Question: What is the earliest payment due date mentioned in the document?
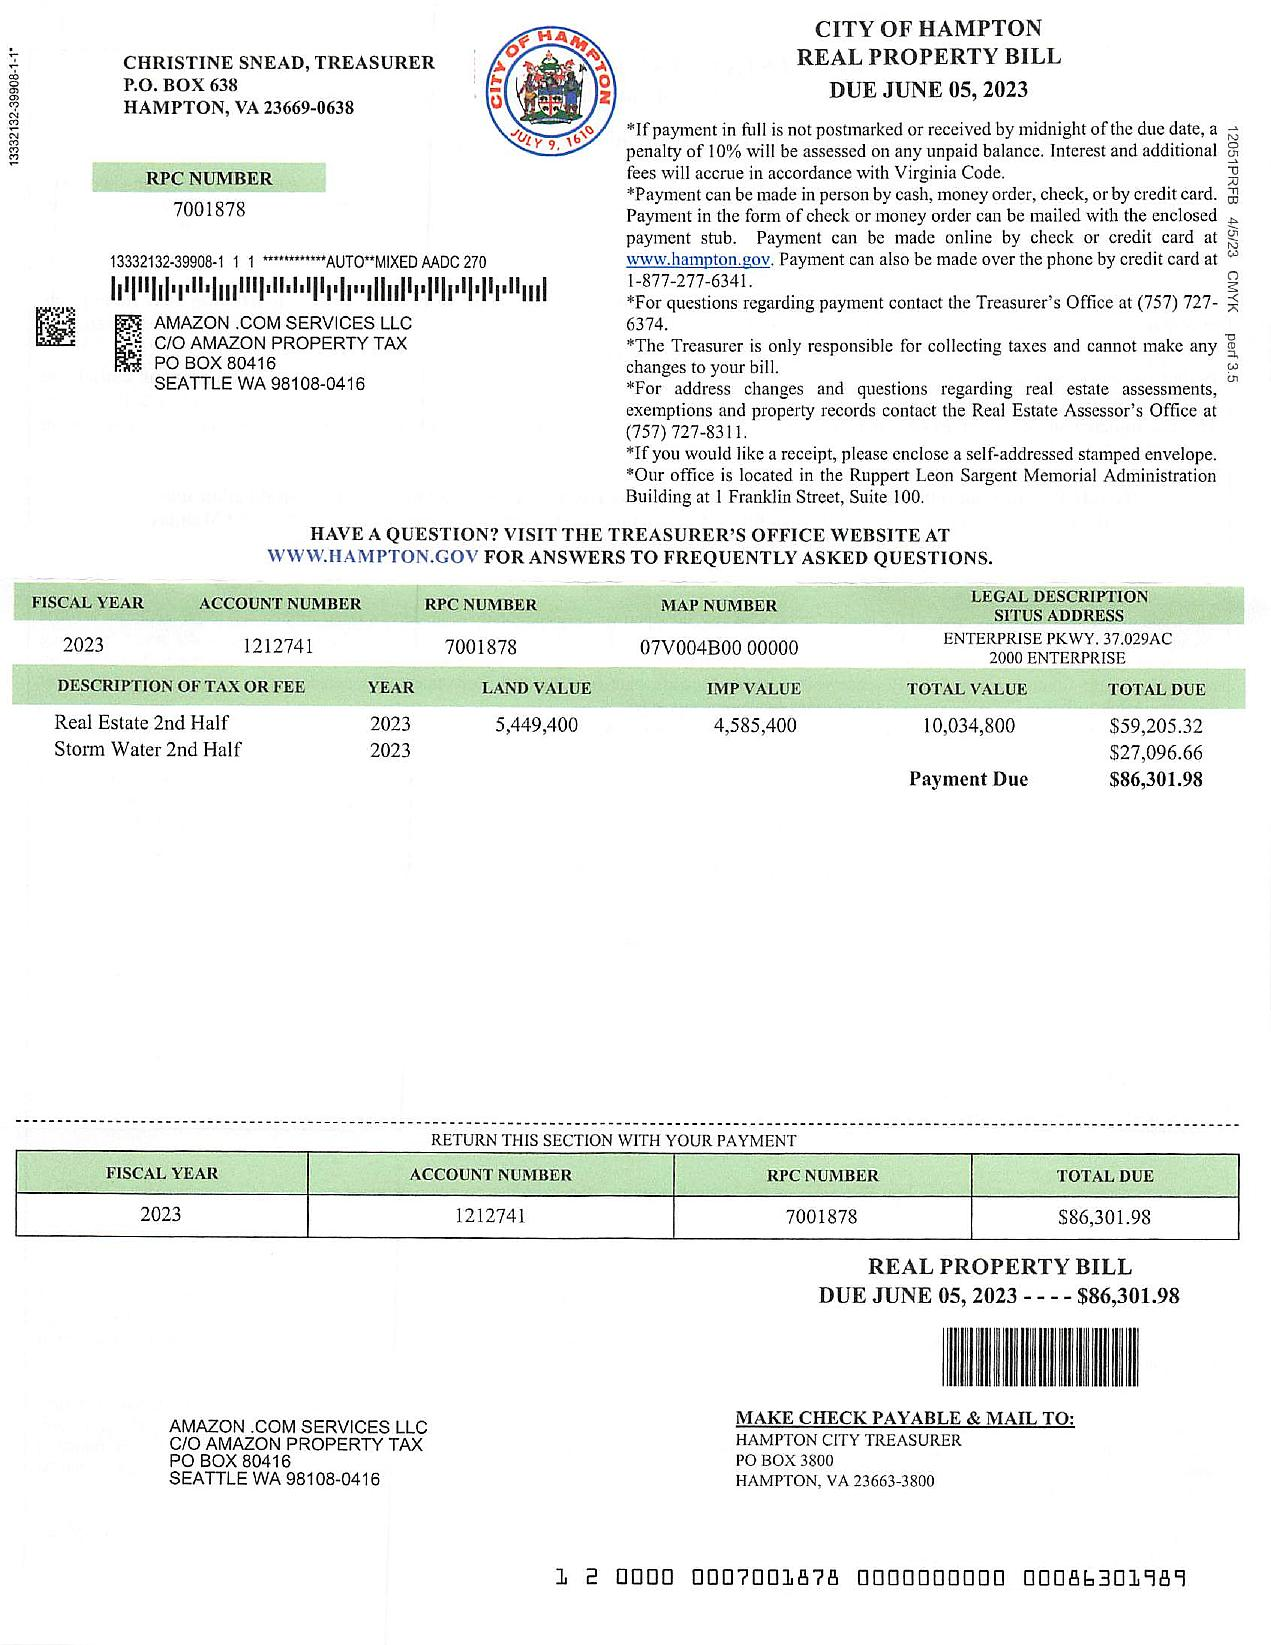
Answer: "5-Jun-23"